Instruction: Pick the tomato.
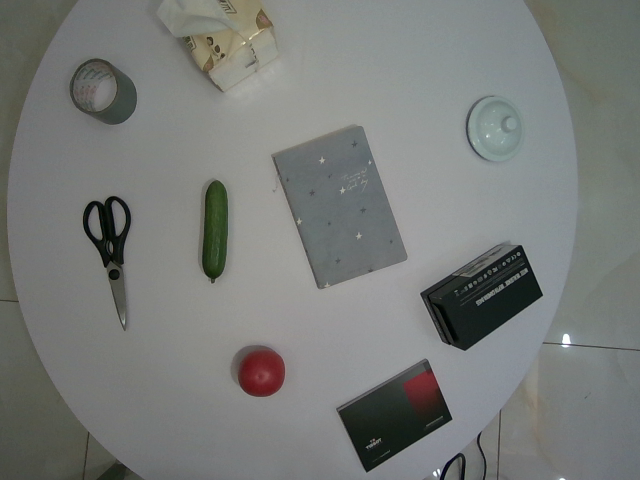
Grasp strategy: vertical